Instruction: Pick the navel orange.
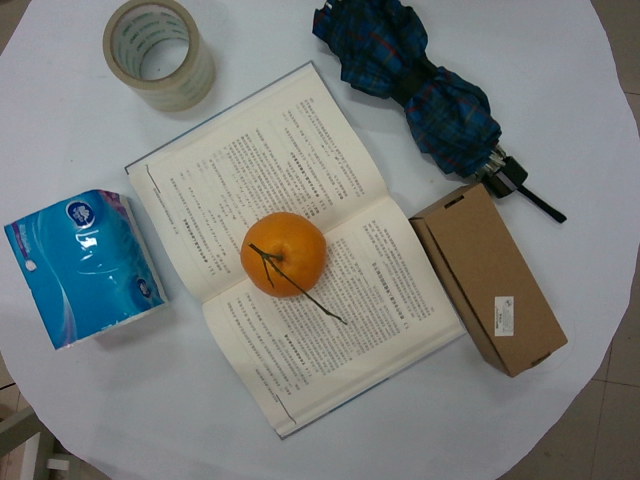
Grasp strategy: vertical